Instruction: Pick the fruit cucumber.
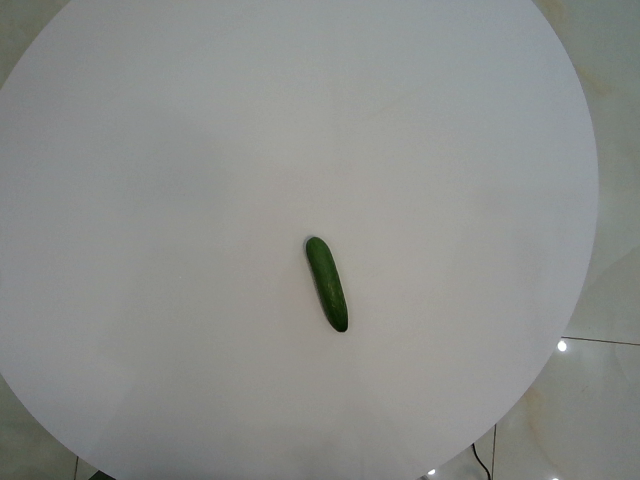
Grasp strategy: vertical